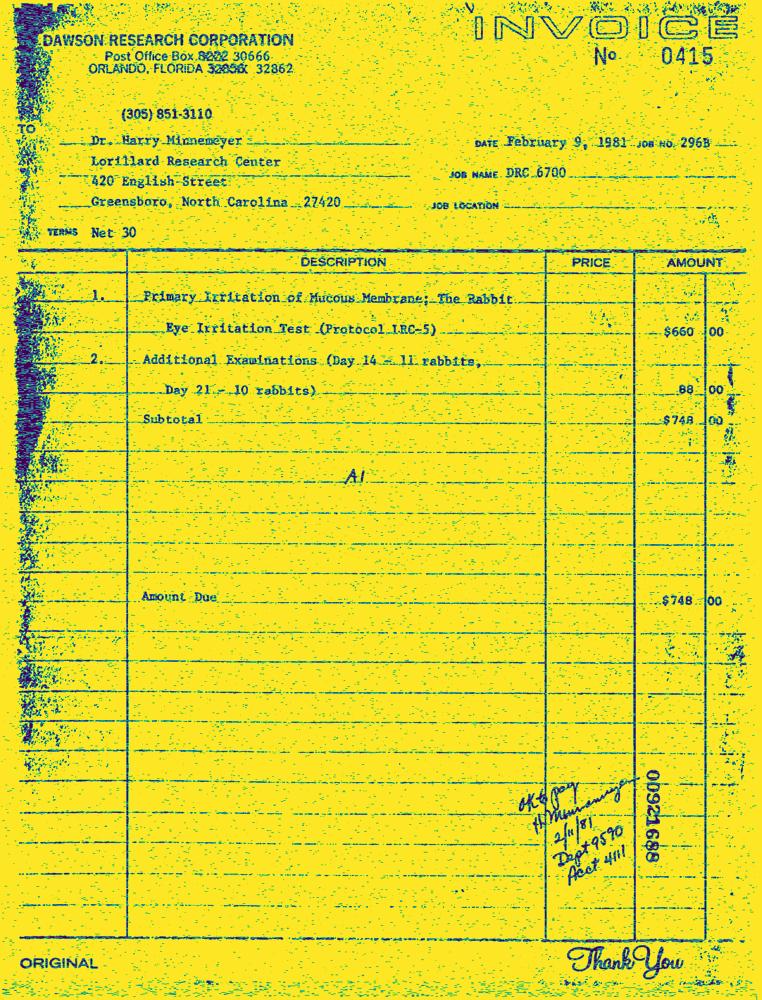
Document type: Invoice-Doc